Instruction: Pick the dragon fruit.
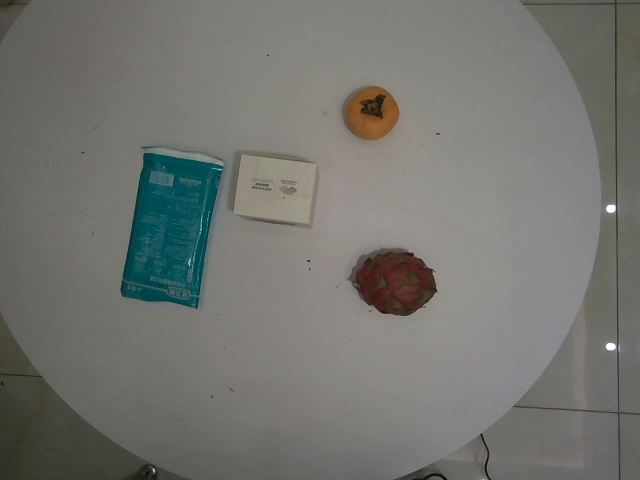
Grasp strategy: vertical